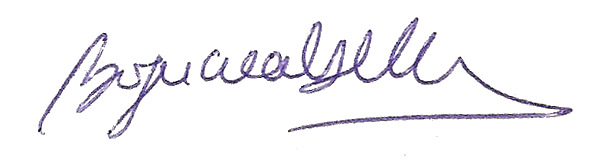
Signature of: vojislav šešelj